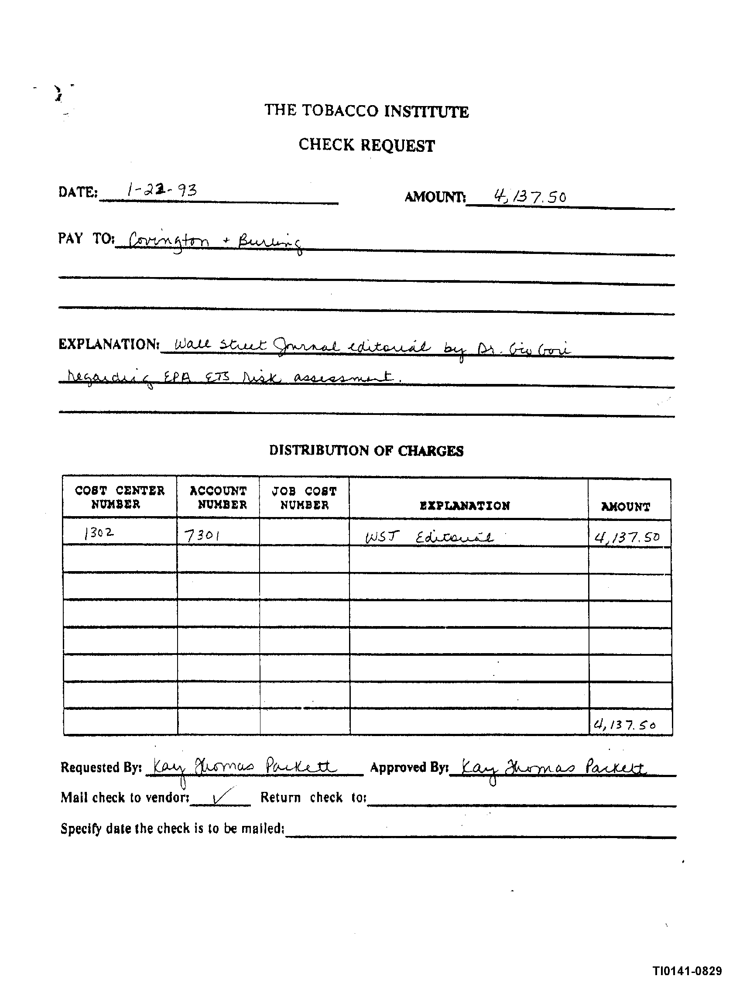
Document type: Invoice